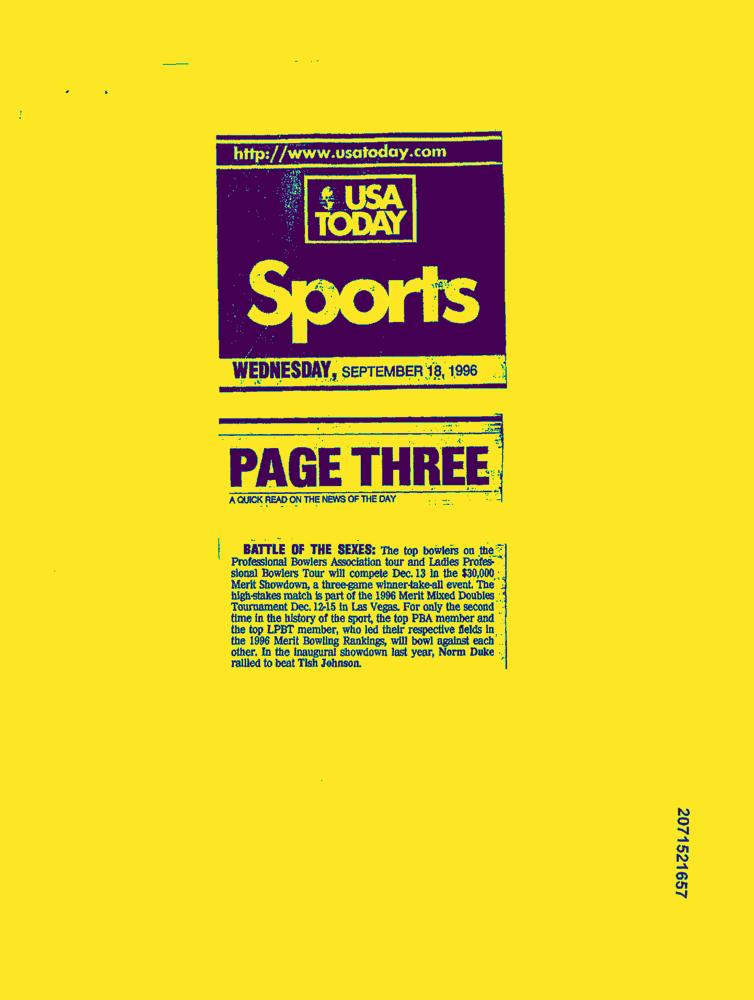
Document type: News-Article